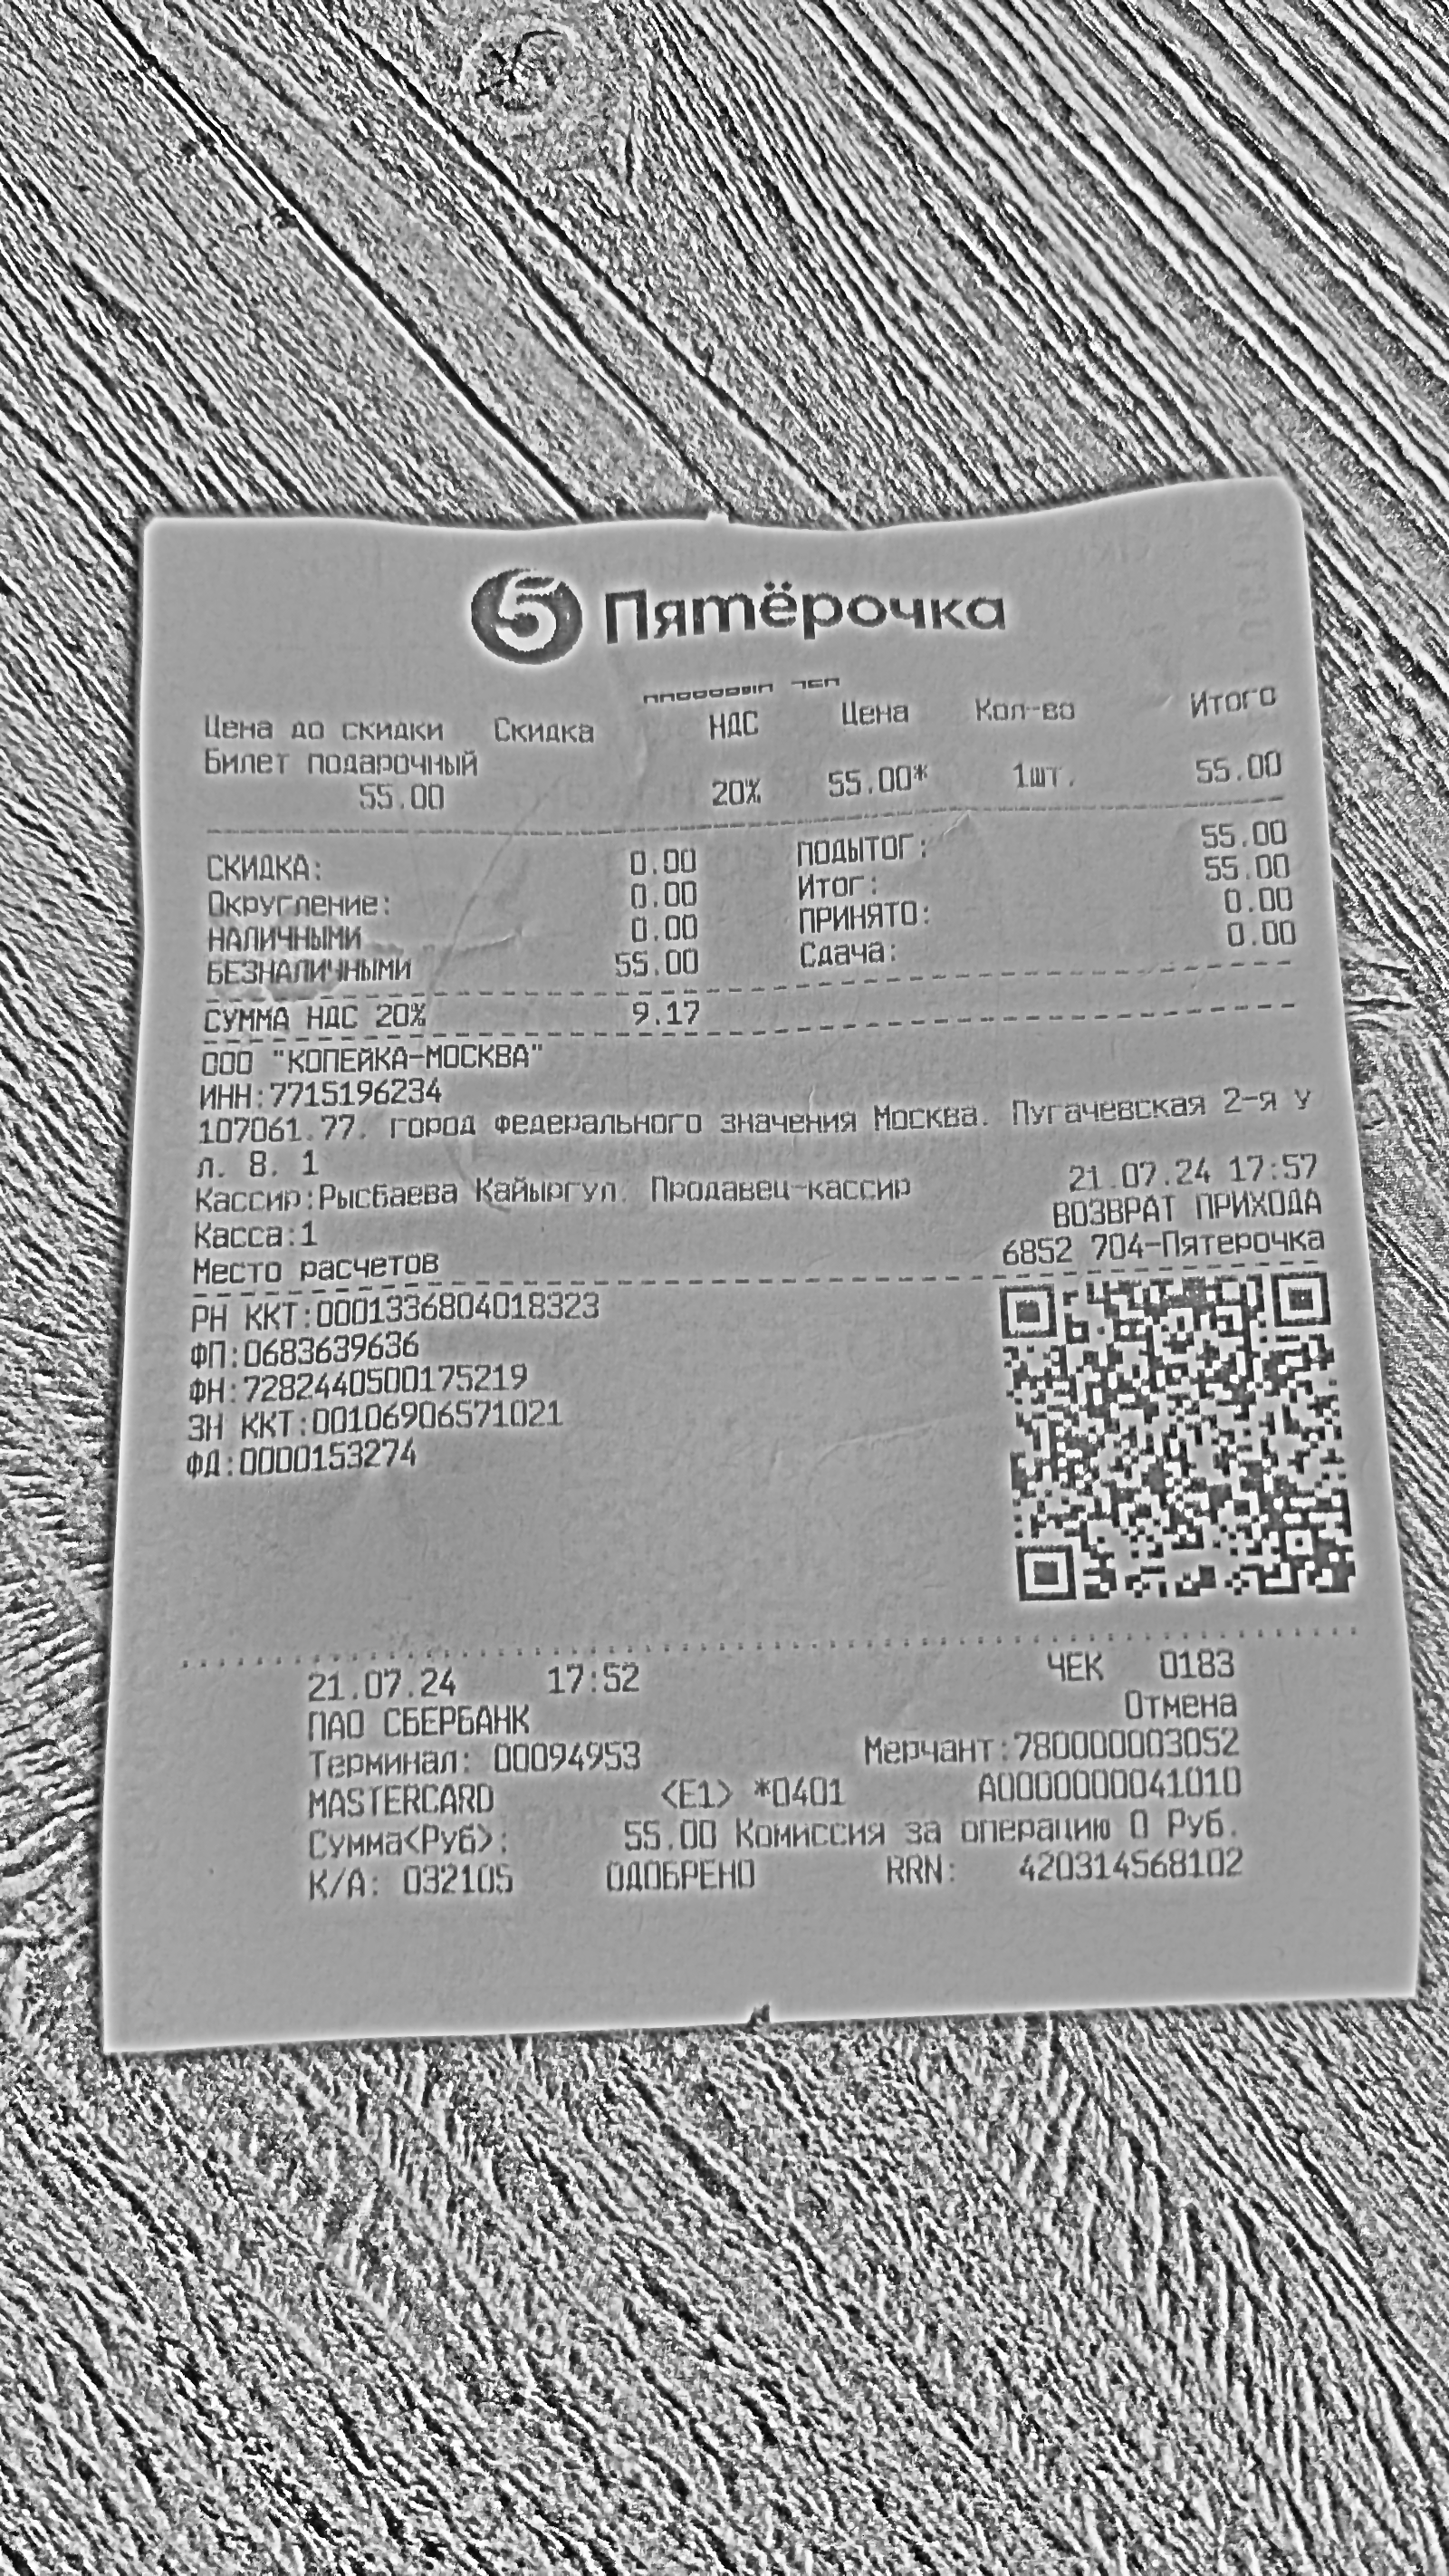
Продавец: Пятёрочка
ИНН: 7715196234
Дата: 21.07.24
Итого: 55.00